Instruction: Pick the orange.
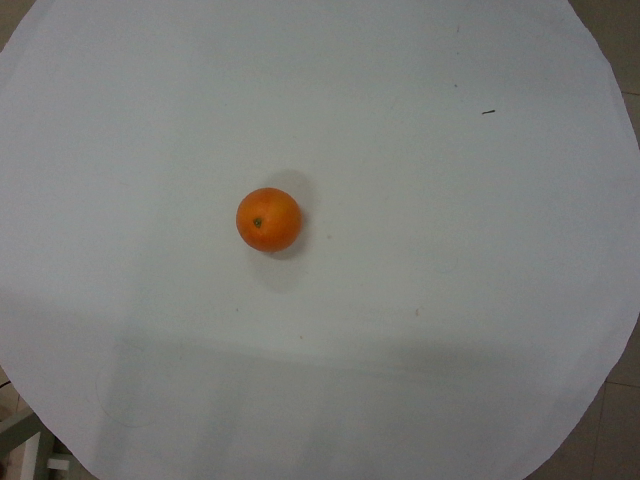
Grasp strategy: vertical